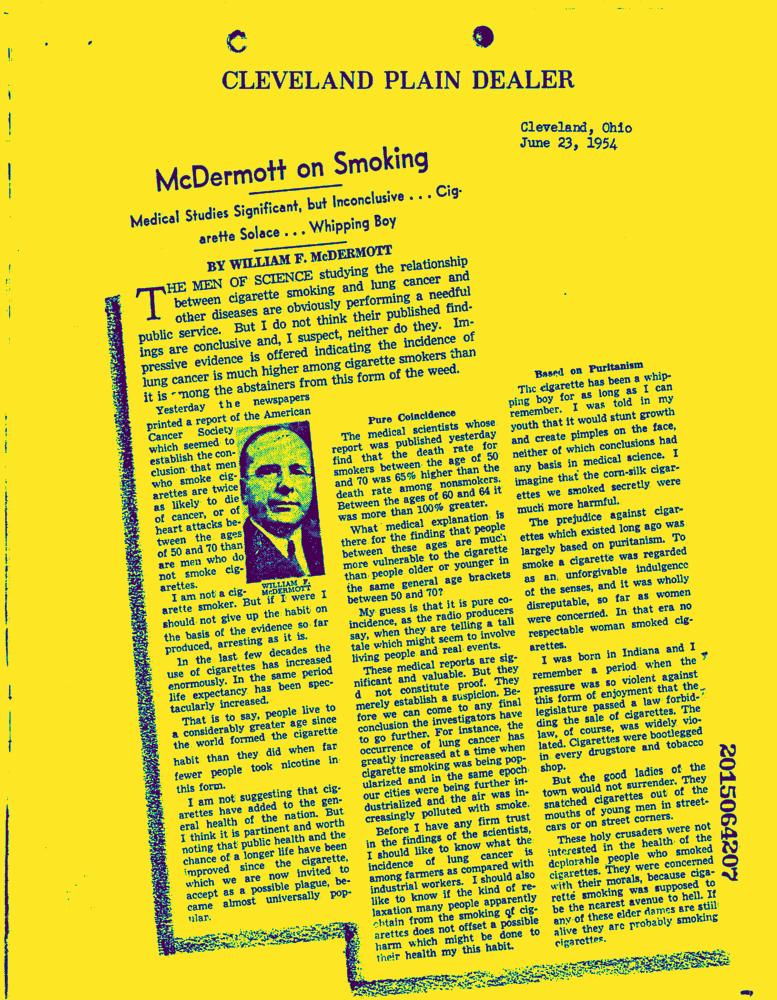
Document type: News-Article